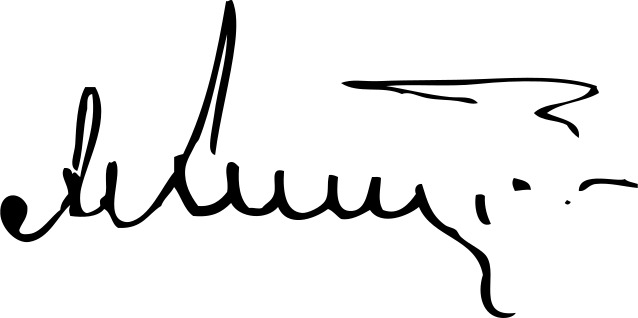
Signature of: anastasy vonsyatsky